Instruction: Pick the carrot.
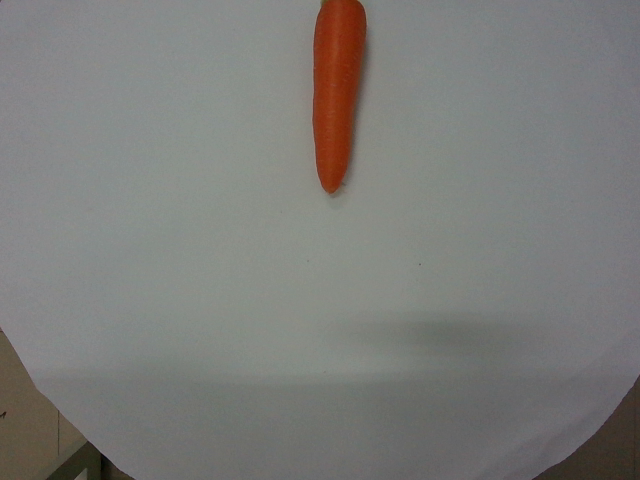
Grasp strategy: vertical